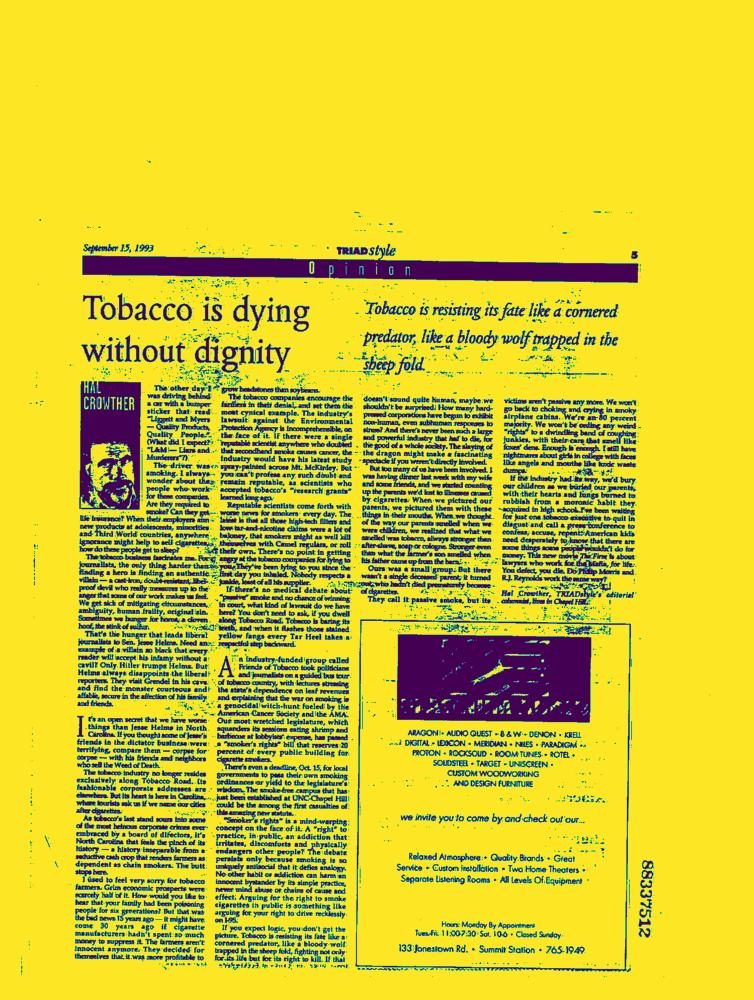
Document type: News-Article